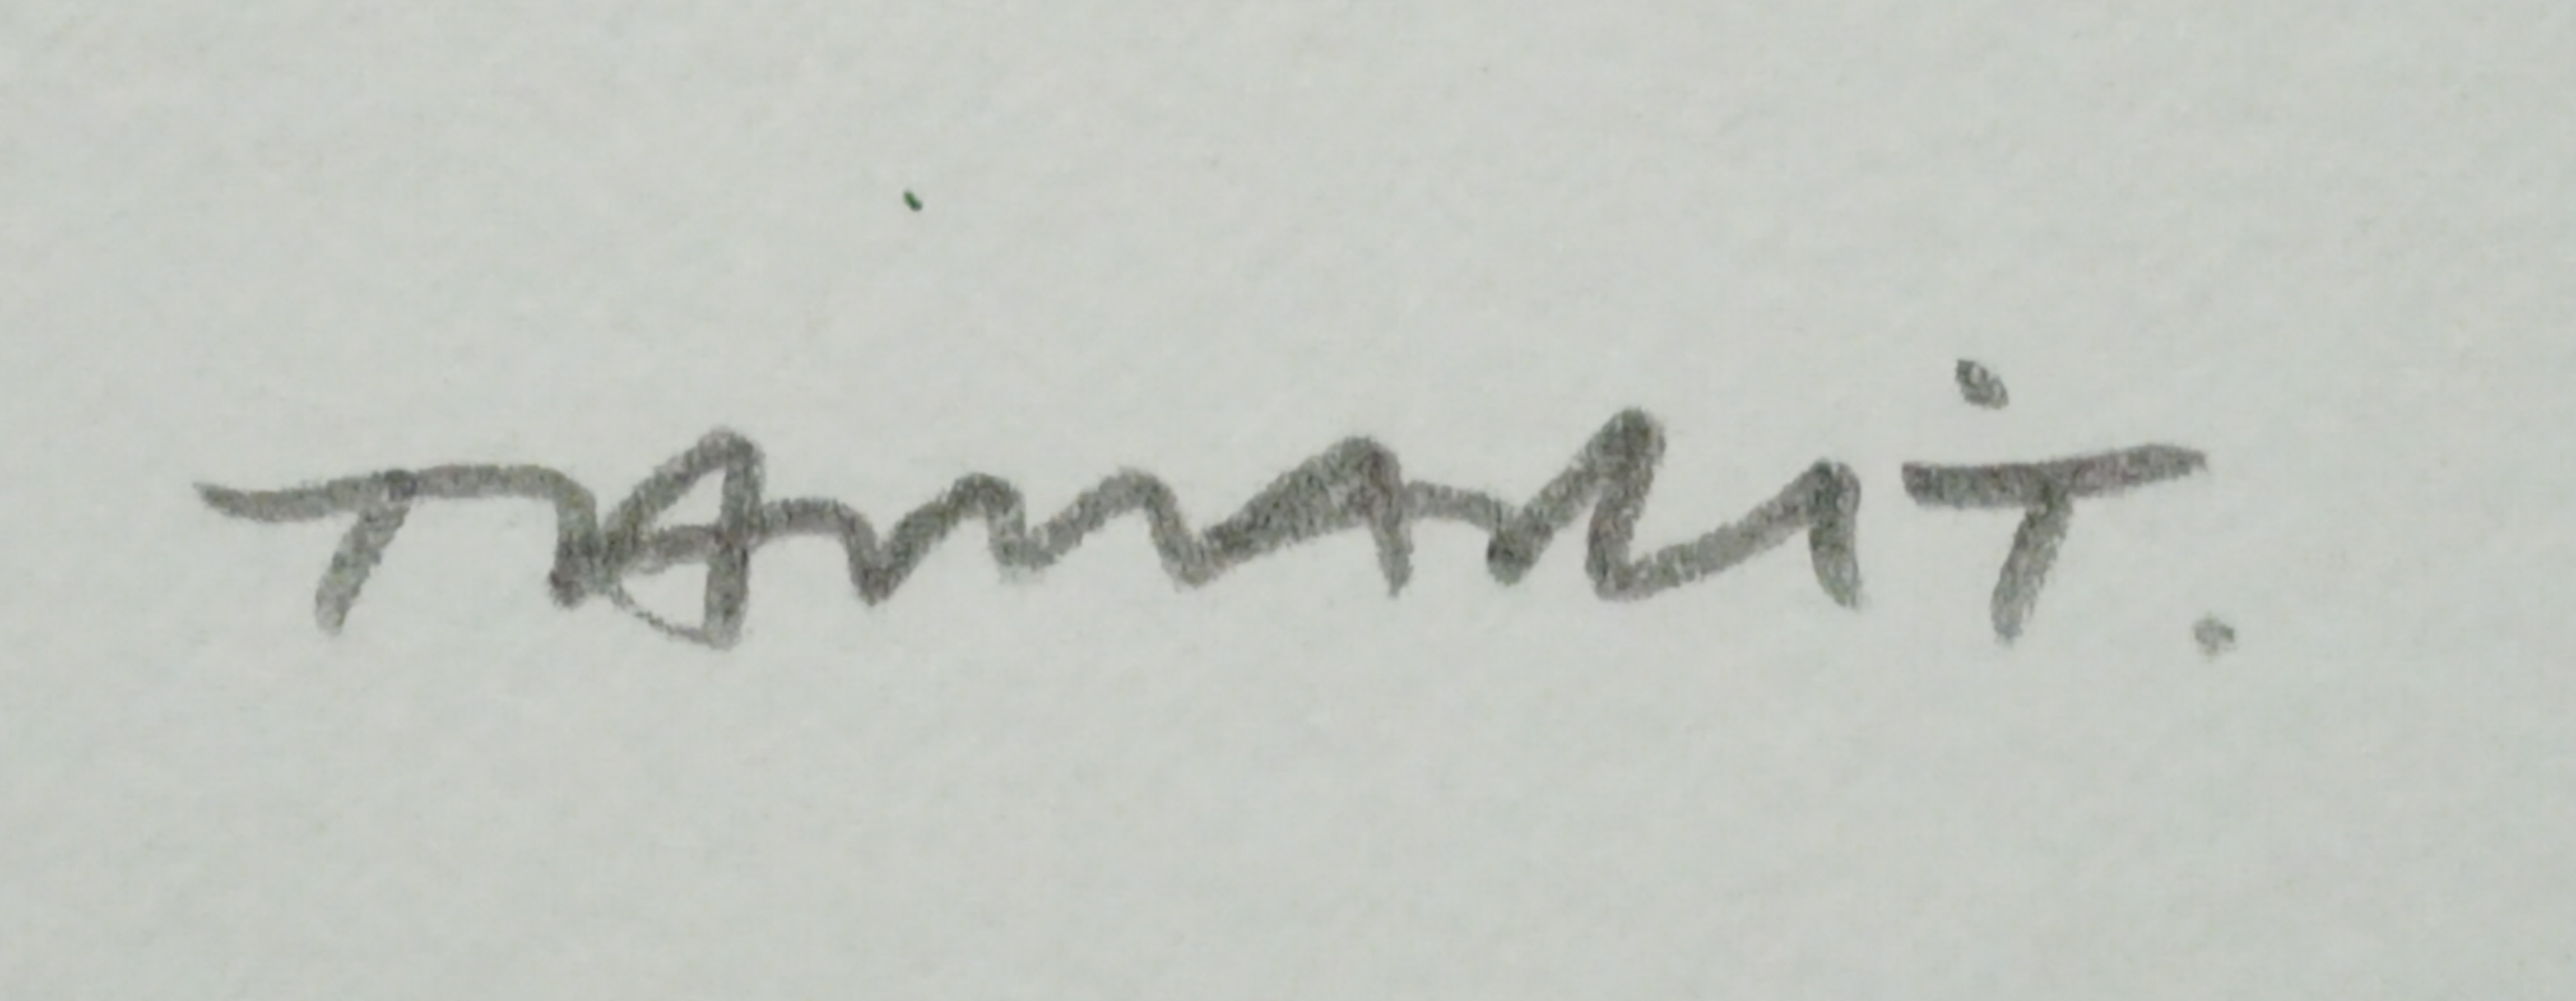
Signature of: núria tamarit